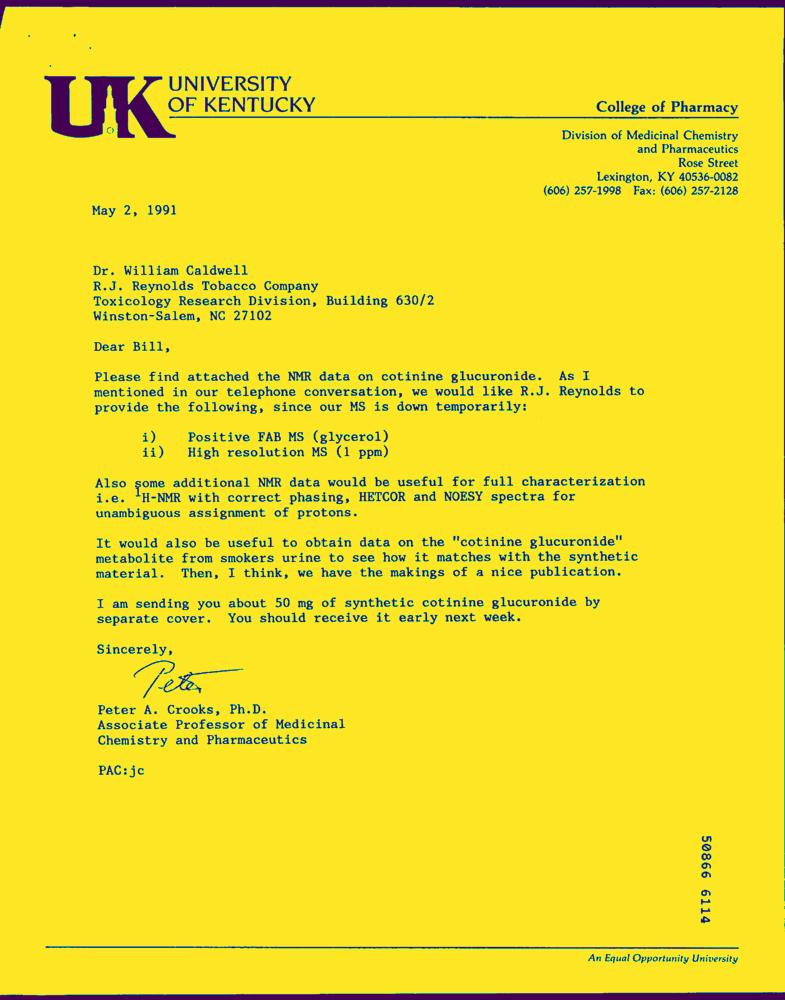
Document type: Letter-Doc